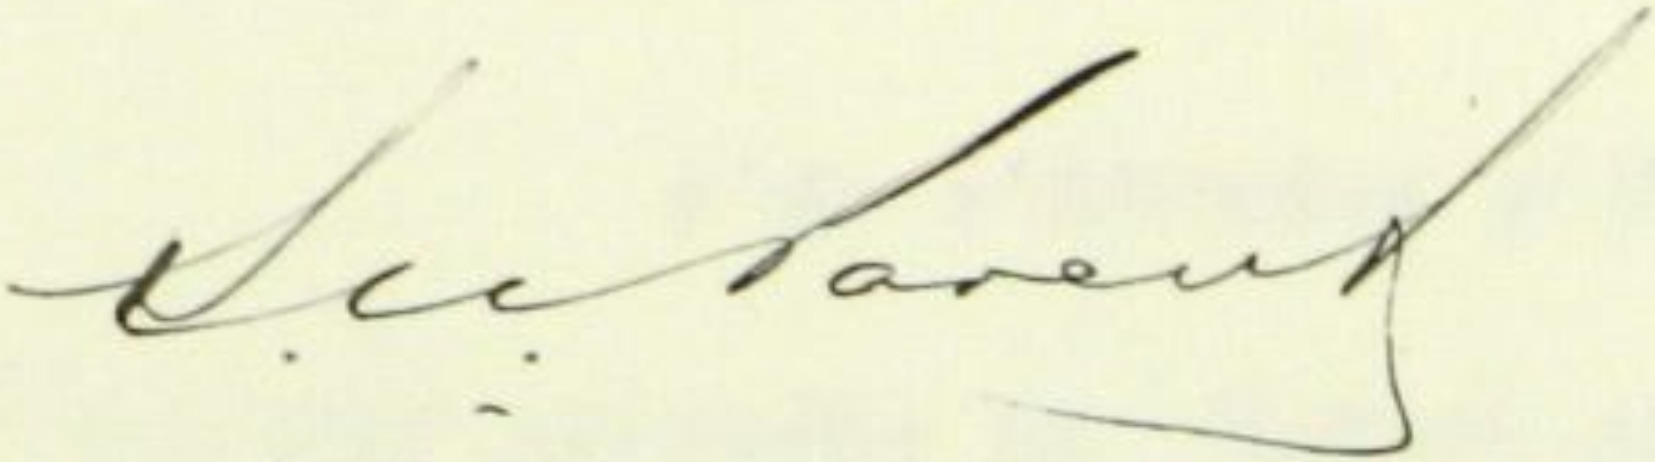
Signature of: simon napoléon parent